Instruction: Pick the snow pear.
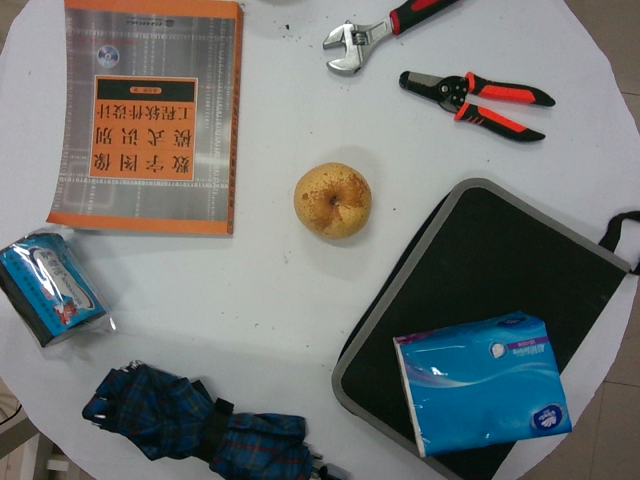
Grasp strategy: vertical